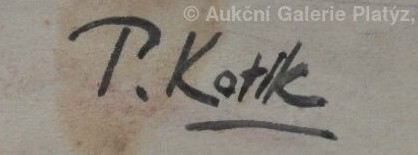
Signature of: pravoslav kotík